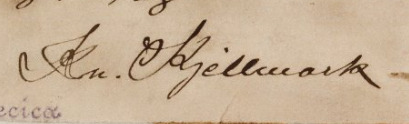
Signature of: knut kjellmark